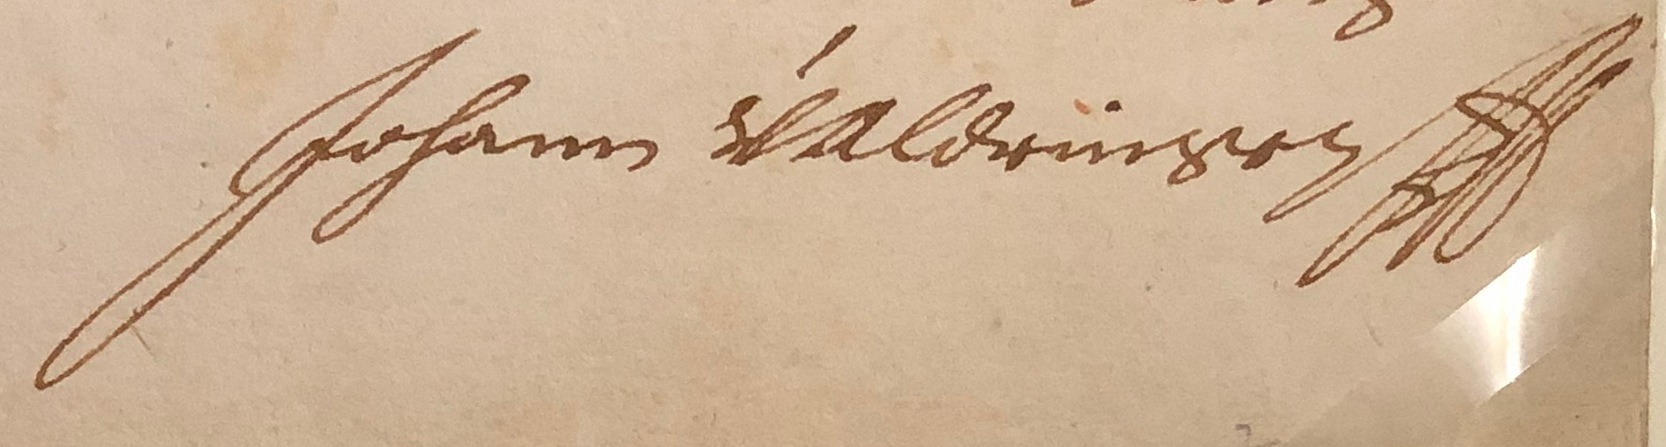
Signature of: johann von aldringen